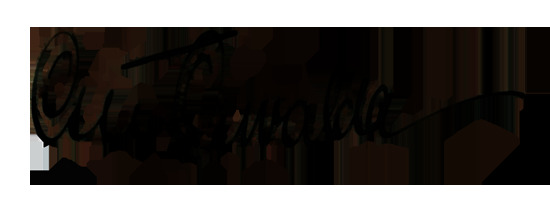
Signature of: ossi oswalda